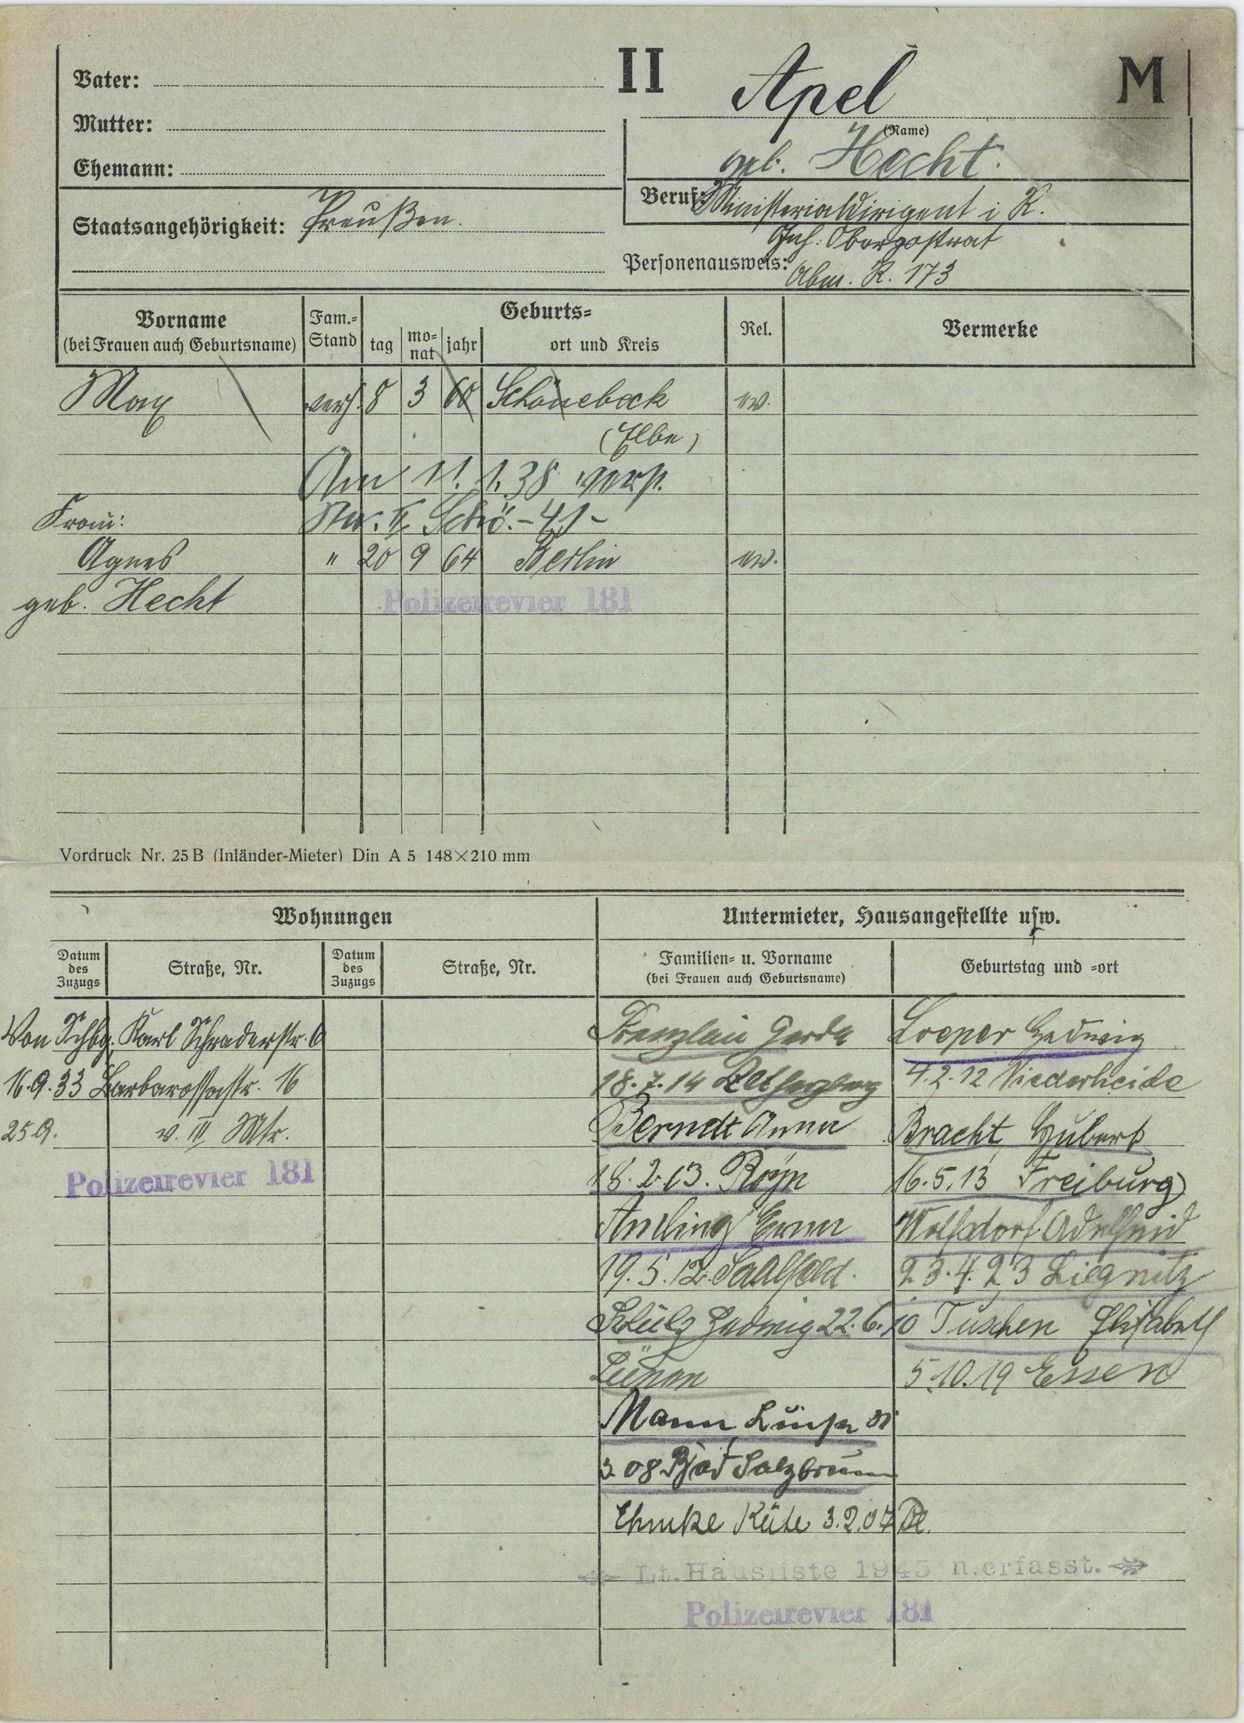
Apel

geb. Hecht